Question: What jurisdiction, city, or county is the document associated with?
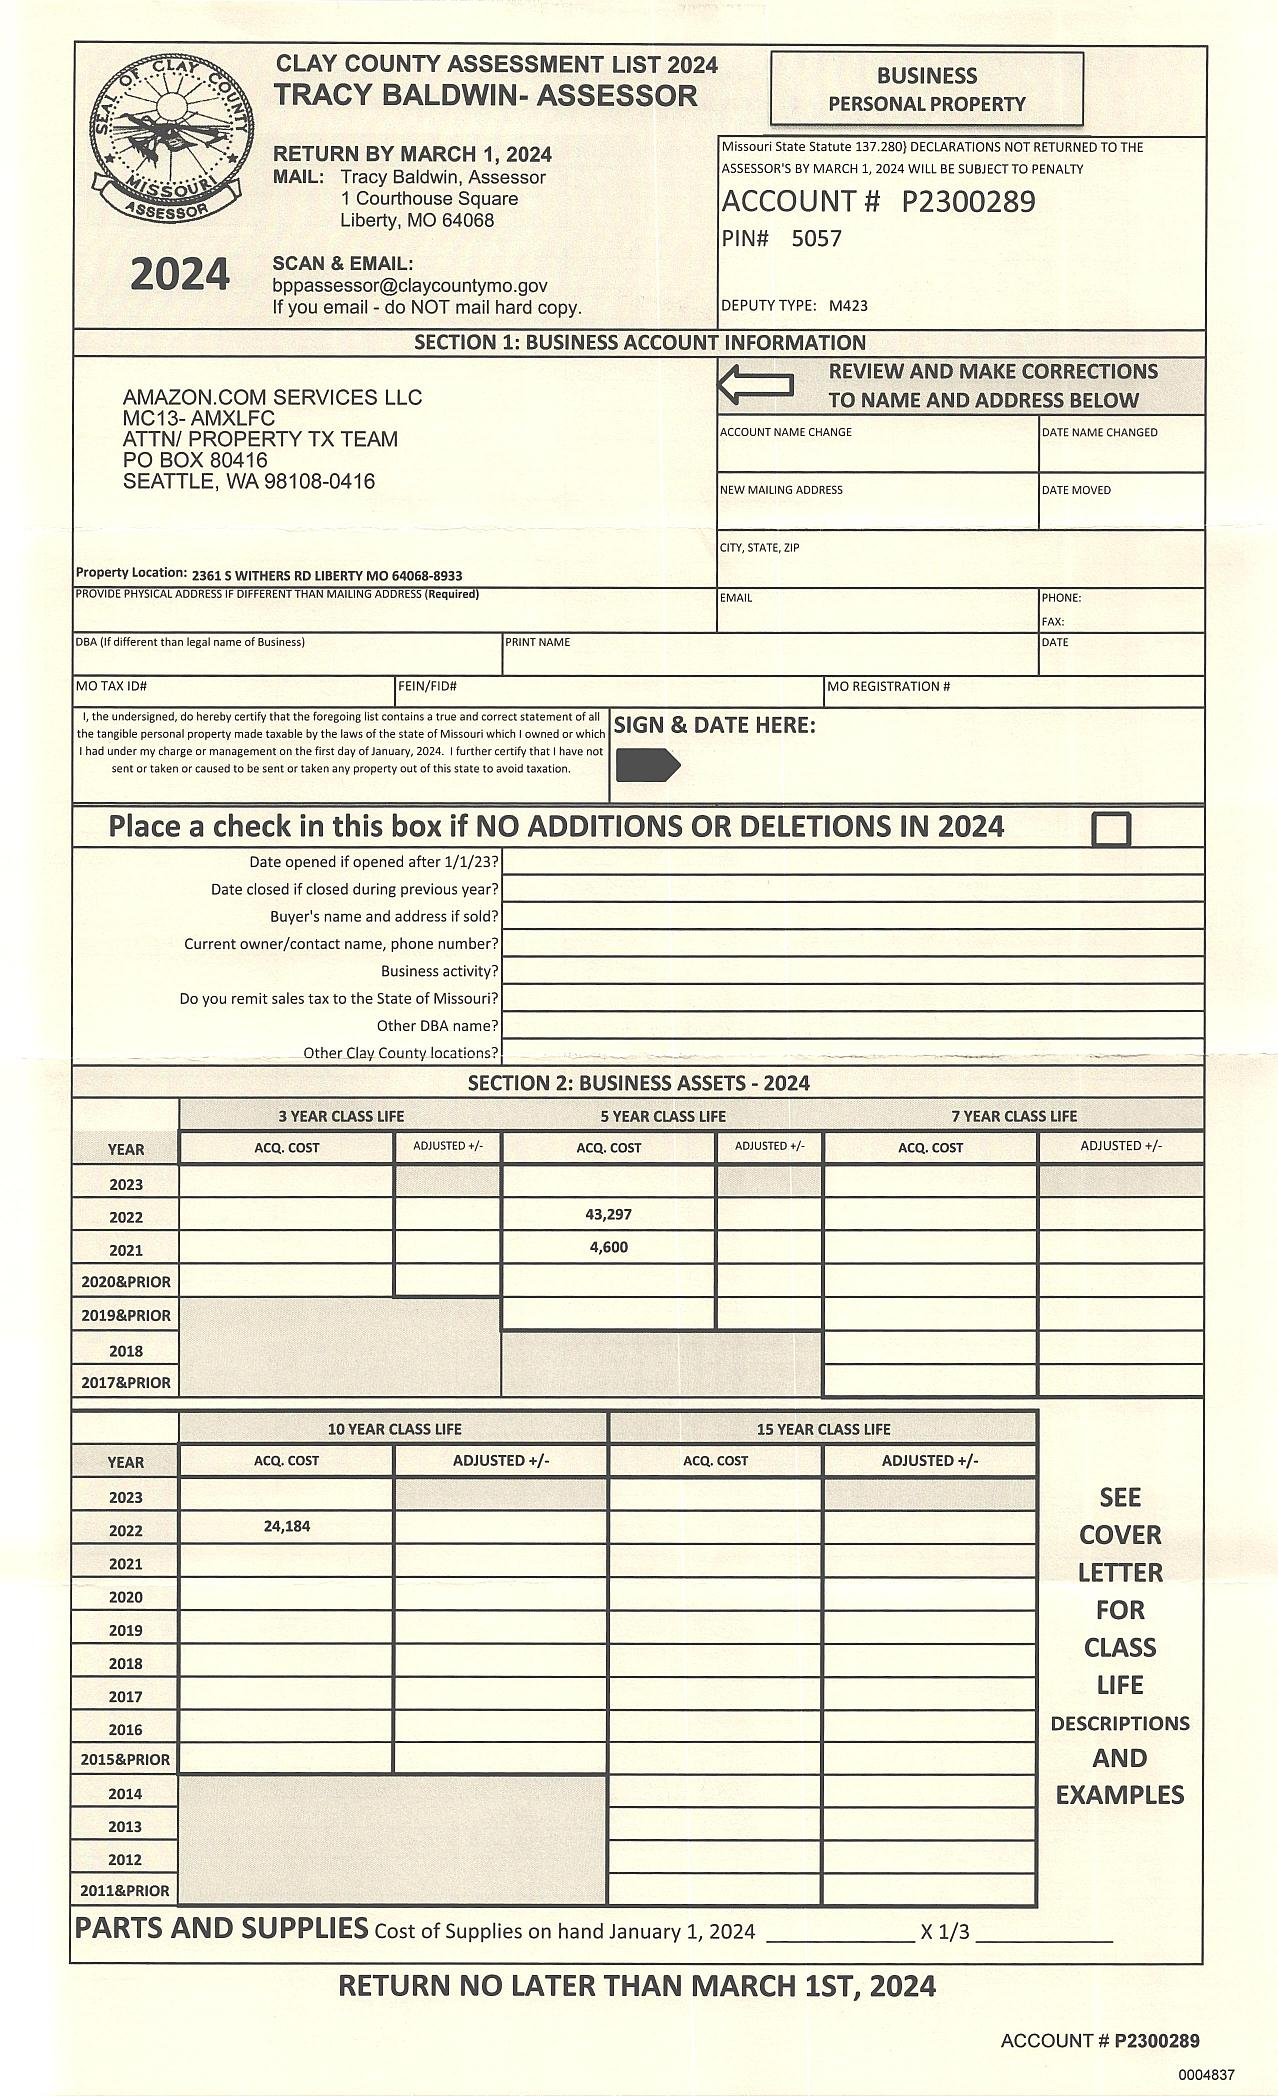
Answer: "Clay County"